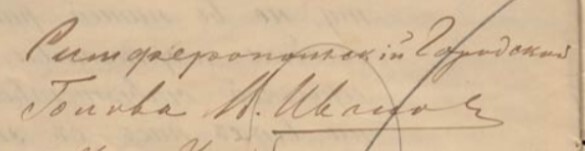
Signature of: ivanov vasily alexandrovich mayor